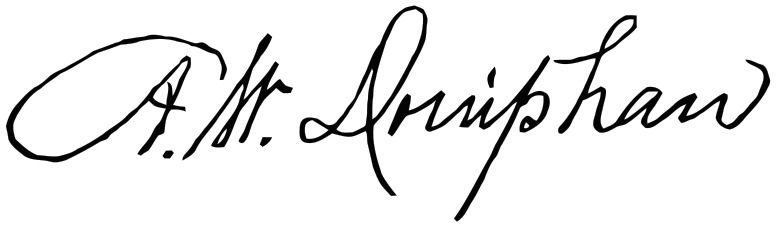
Signature of: alexander william doniphan